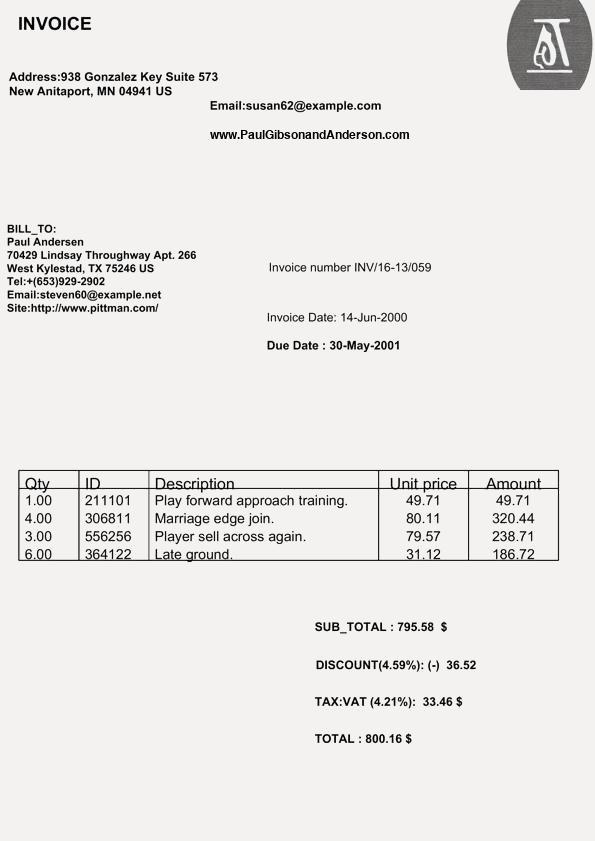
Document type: Invoice